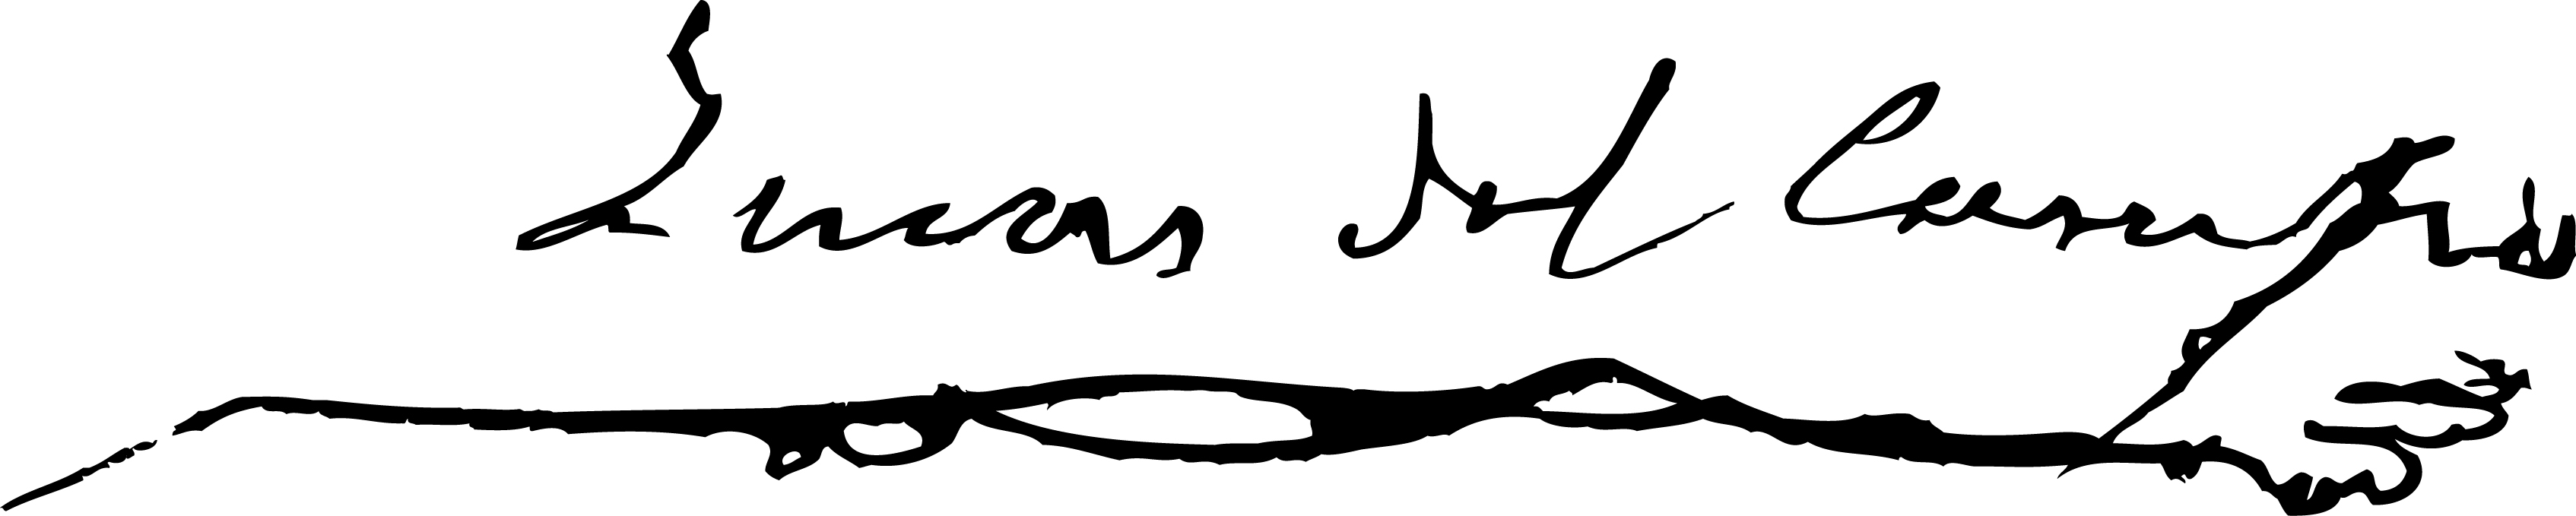
Signature of: lucas del campo y fernández